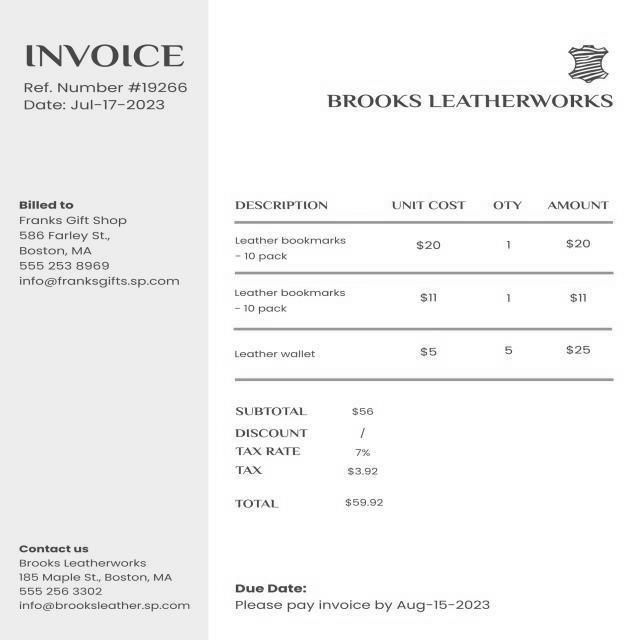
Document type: Invoice